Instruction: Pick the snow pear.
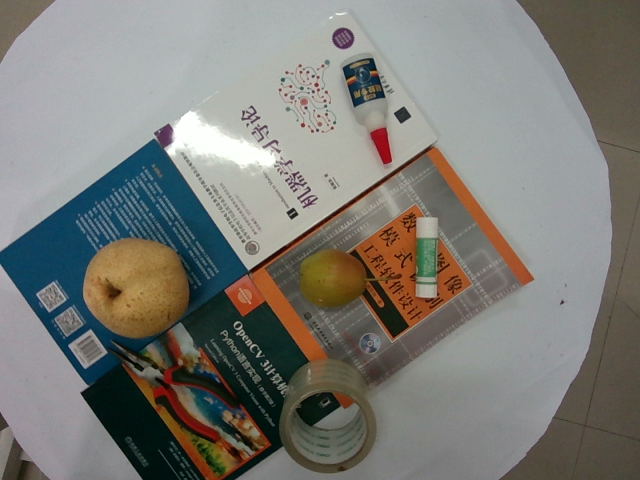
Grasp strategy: vertical